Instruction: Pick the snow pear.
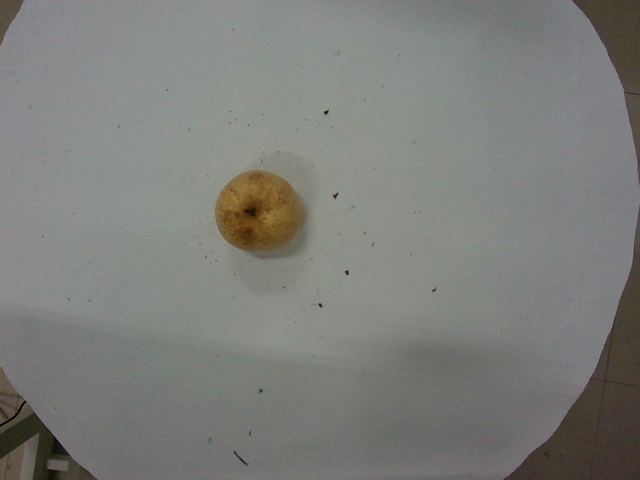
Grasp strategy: vertical